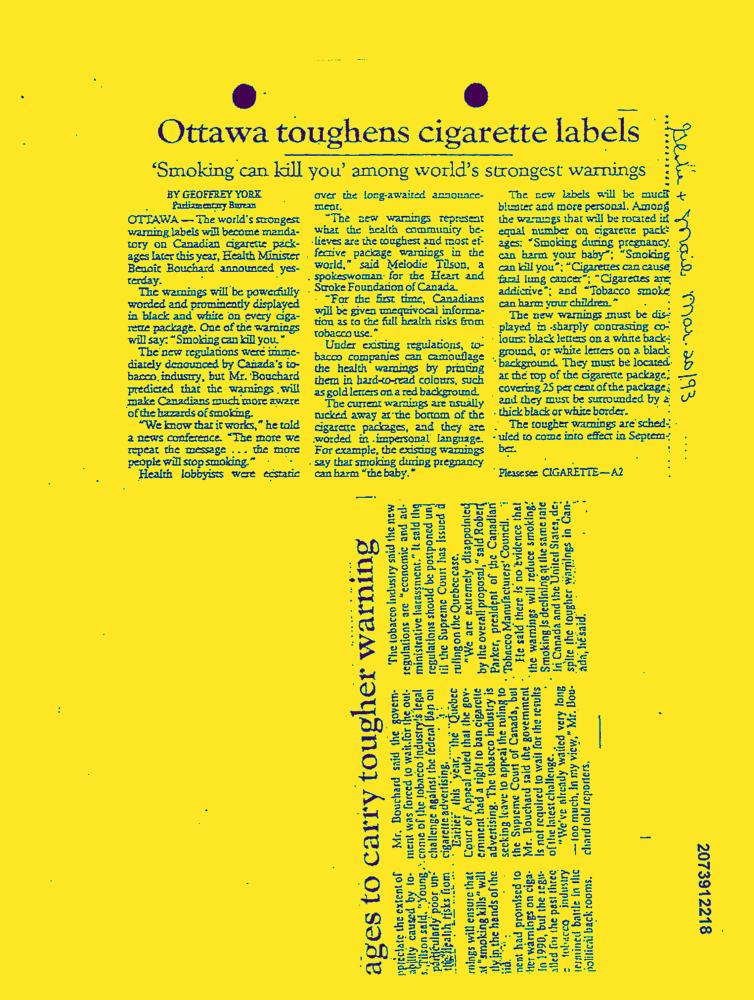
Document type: News-Article